Question: How is the history relevant to the case?
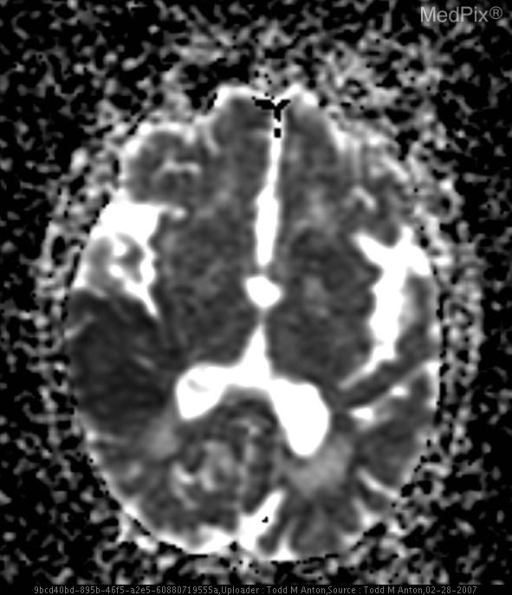
Answer: The patient's history of -87 year old woman
-Left upper extremity weakness and numbness for past couple days
-Son says her left face is “droopy”
-No documented medical history
-On no medications is key in understanding the case.